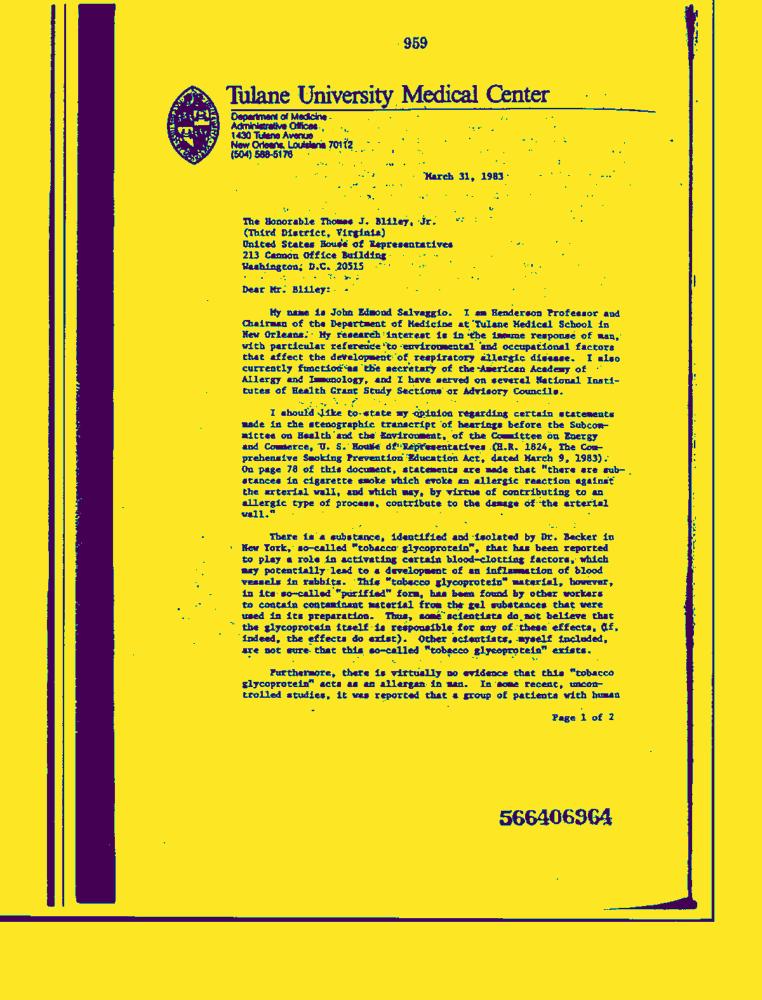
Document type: Letter-Doc